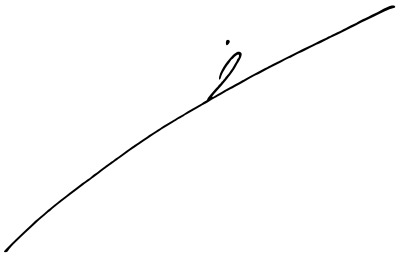
Signature of: faeq zaydan